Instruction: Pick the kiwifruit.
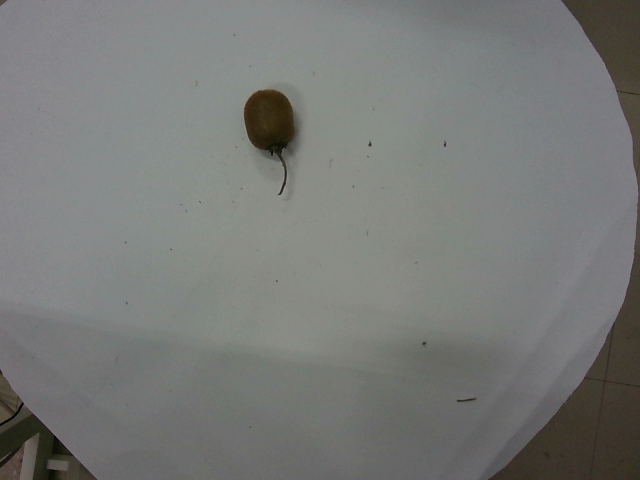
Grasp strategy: vertical